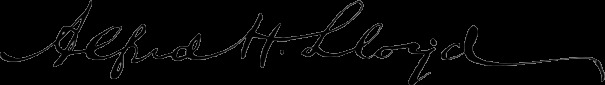
Signature of: alfred henry lloyd